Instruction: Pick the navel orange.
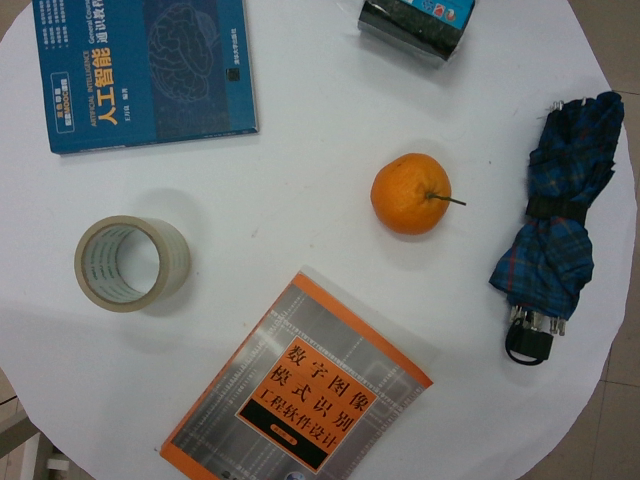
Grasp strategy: vertical